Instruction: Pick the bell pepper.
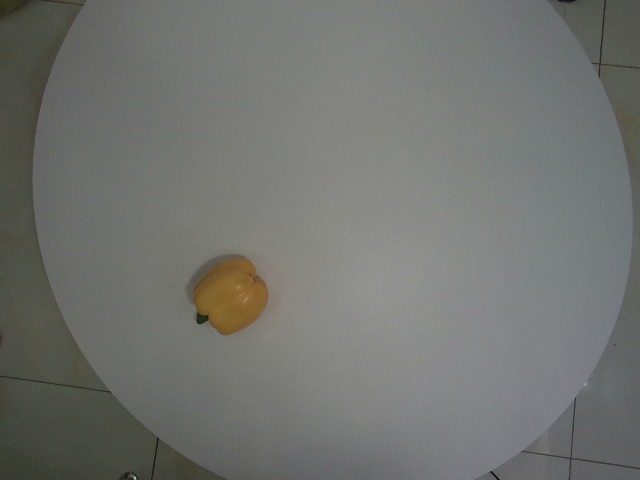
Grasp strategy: vertical